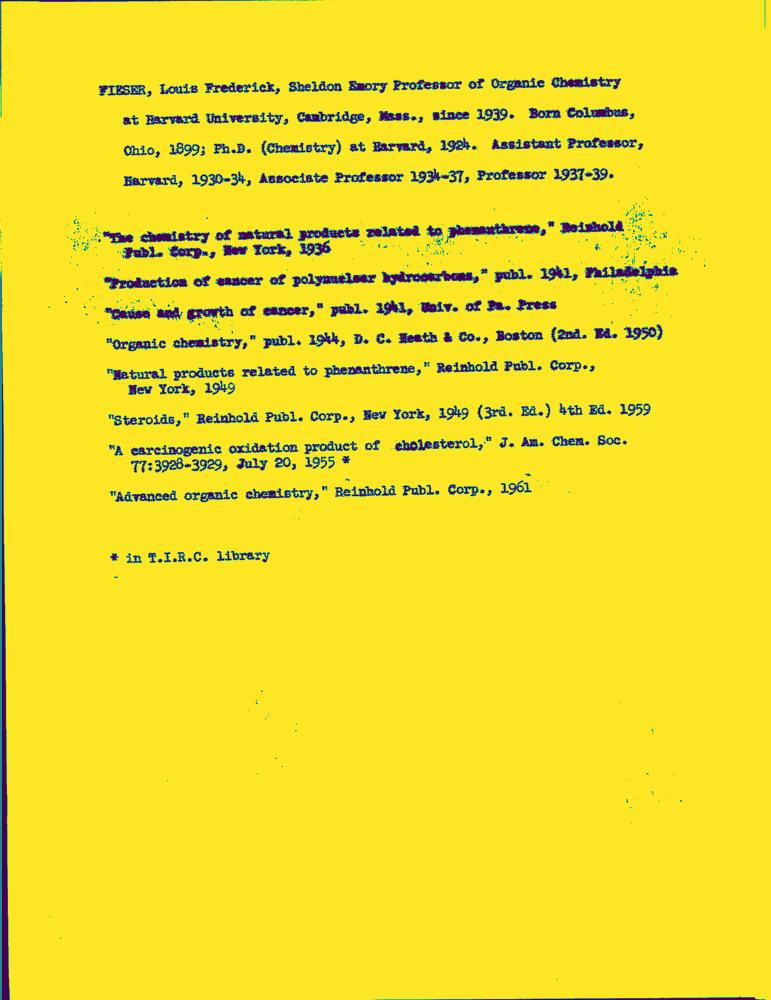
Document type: Resume-Doc